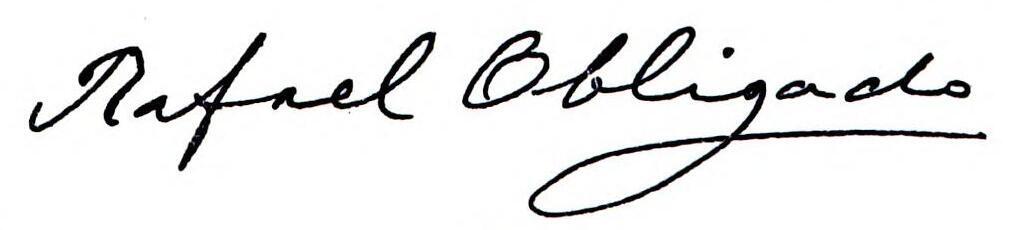
Signature of: rafael obligado